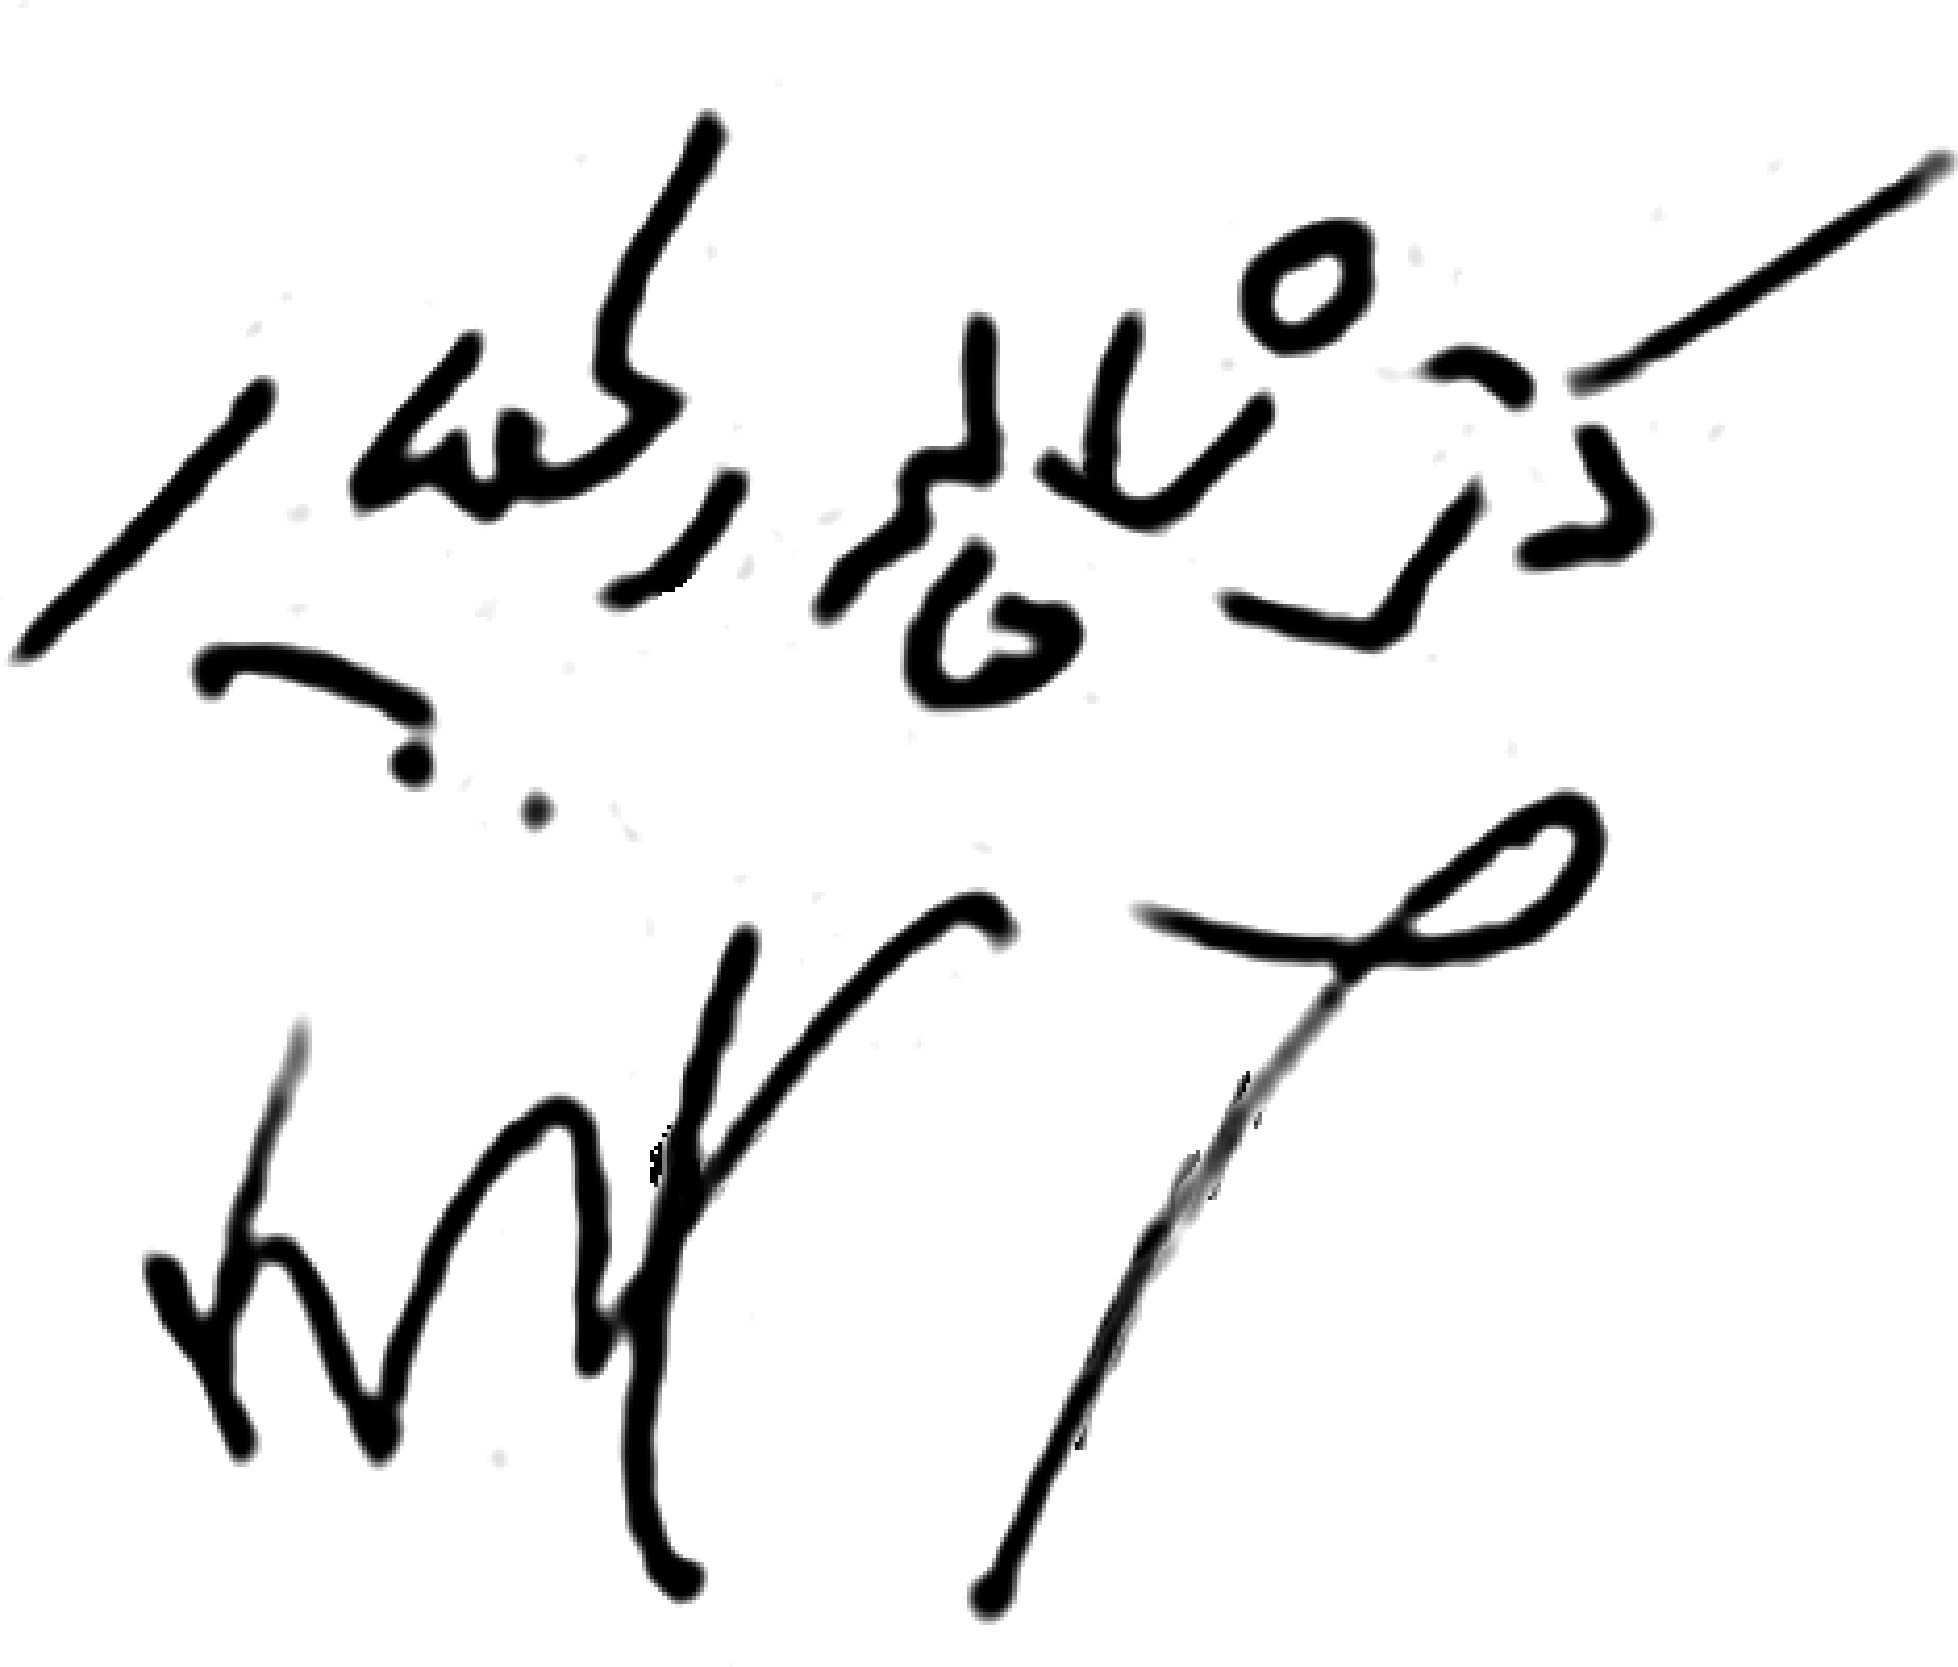
Signature of: shapour bakhtiar